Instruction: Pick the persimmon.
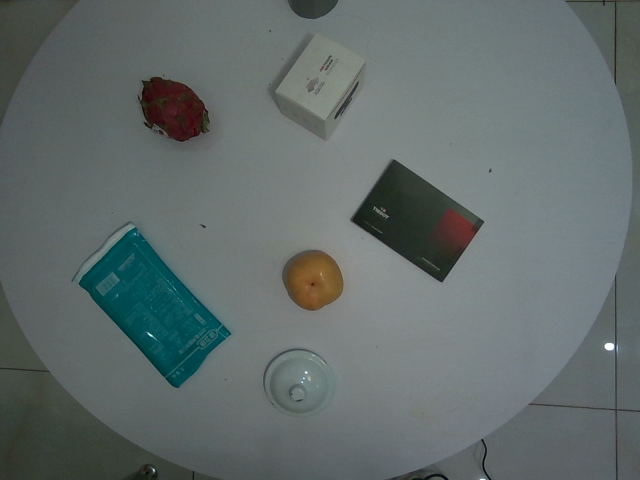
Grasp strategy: vertical